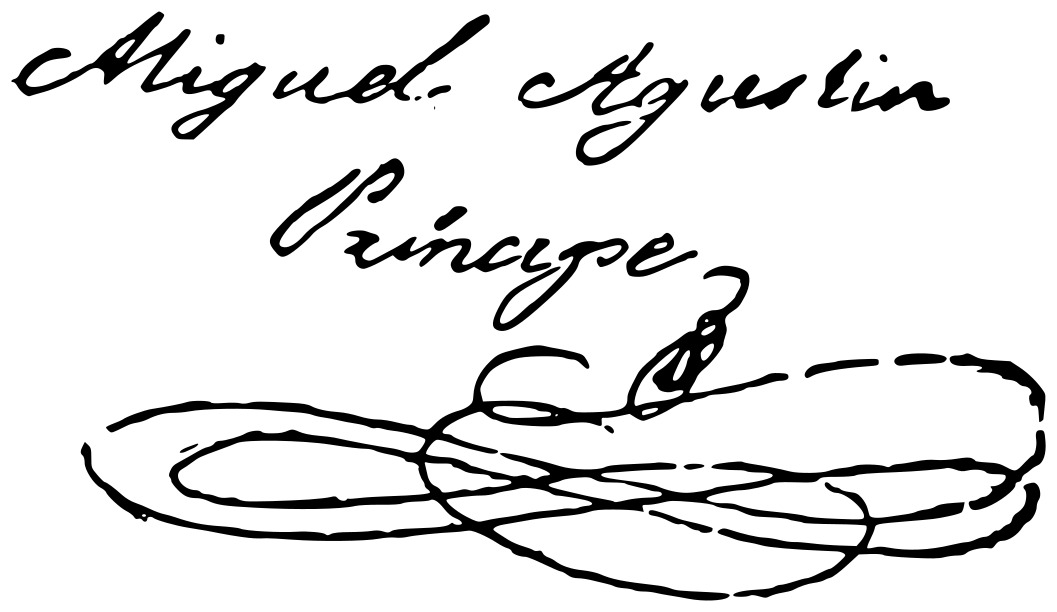
Signature of: miguel agustín príncipe